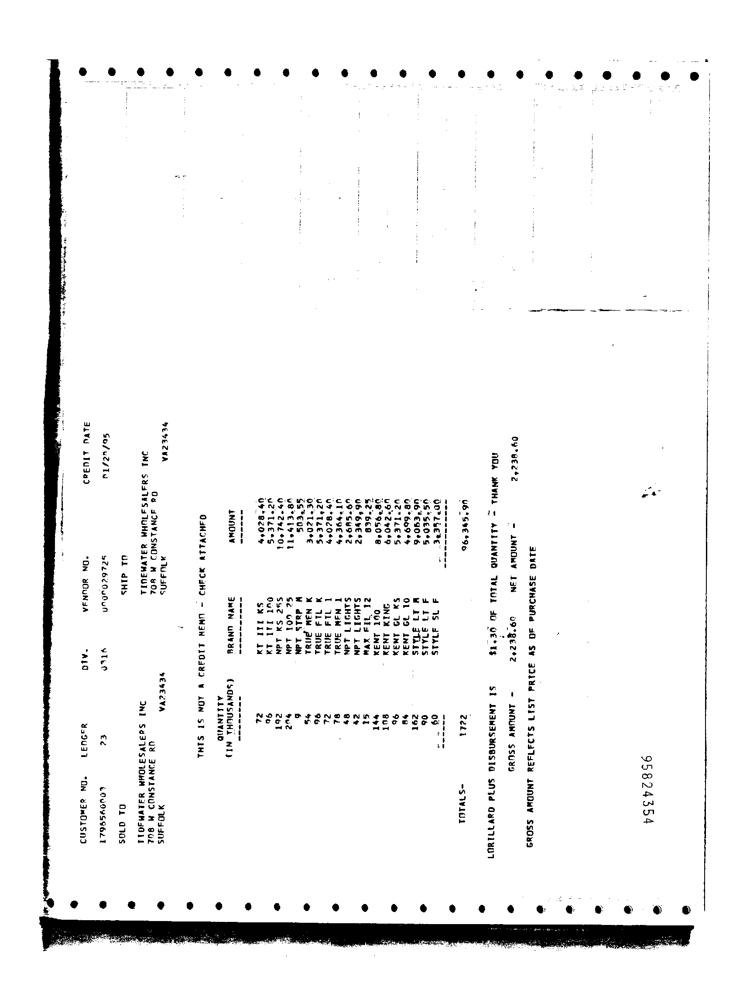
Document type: Invoice